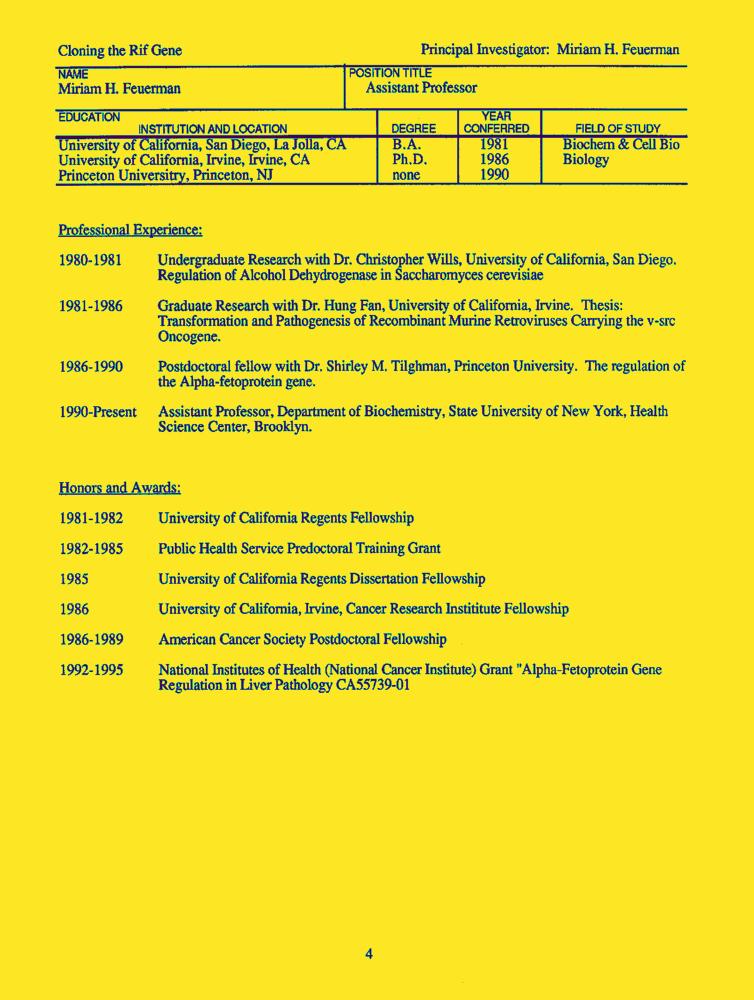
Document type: Resume-Doc